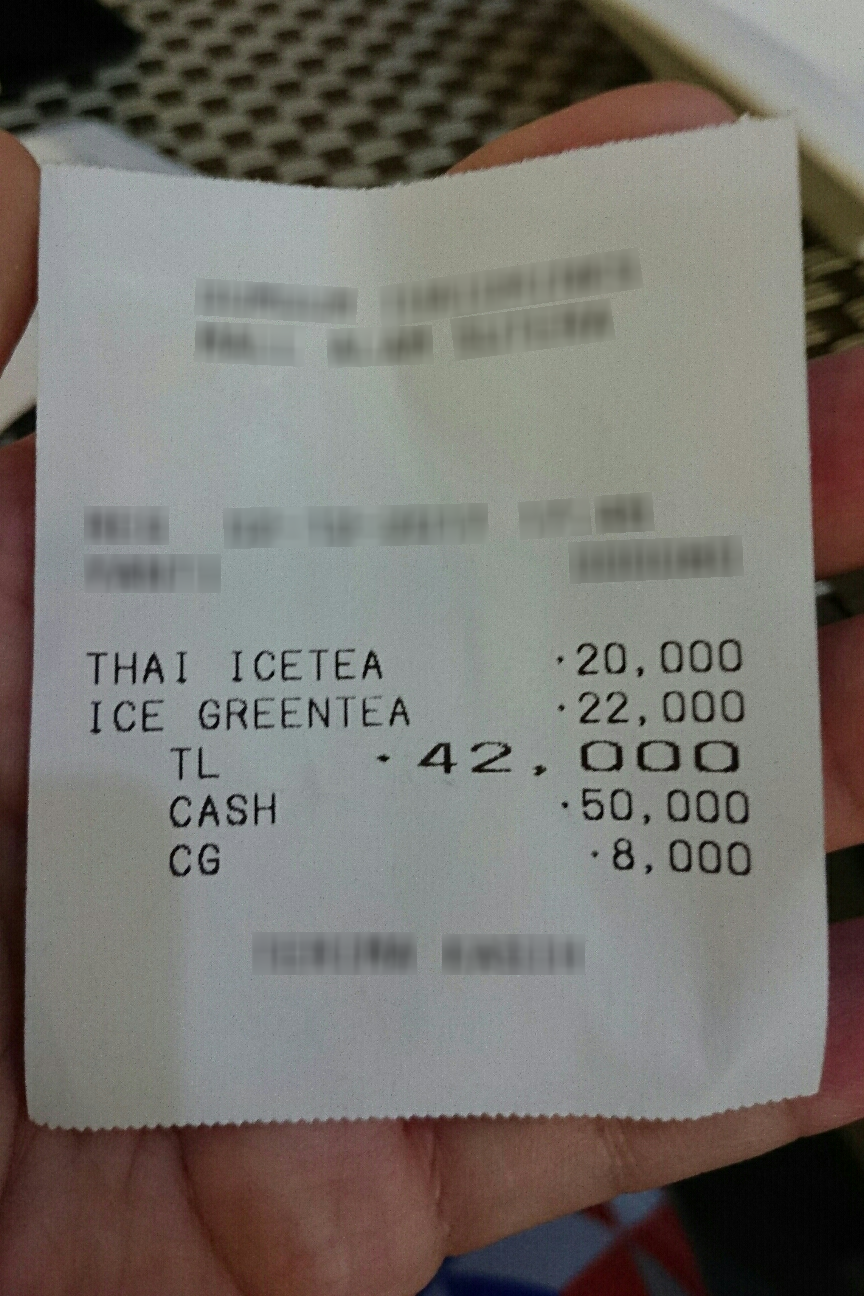
Number of items: 2
Total: 42,000
OCR text regions:
text: TL
text: 42,000
text: CASH
text: 50,000
text: CG
text: 8,000
text: THAI
text: ICETEA
text: 20,000
text: ICE
text: GREENTEA
text: 22,000